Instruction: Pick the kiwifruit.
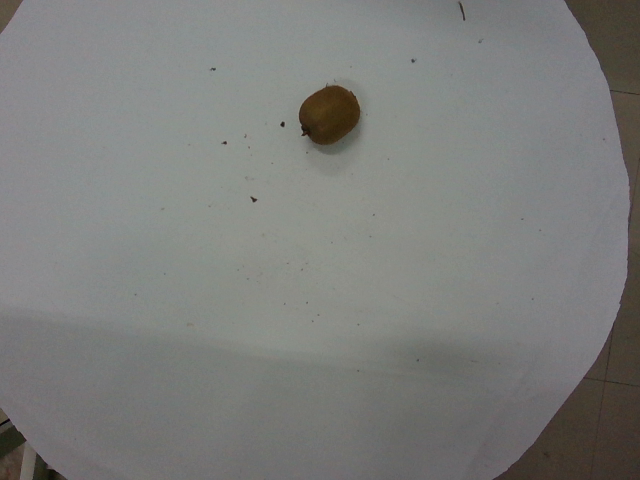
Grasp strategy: vertical